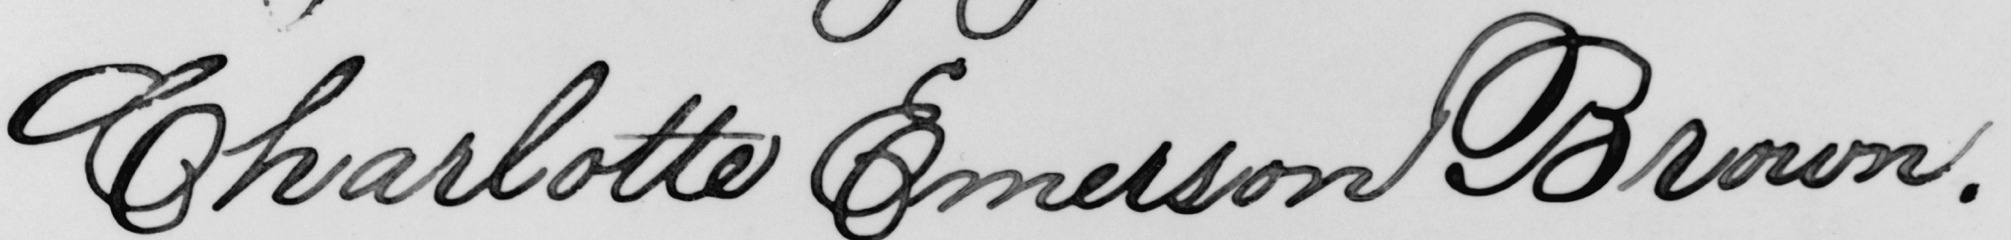
Signature of: charlotte emerson brown